Question: What is the main concern?
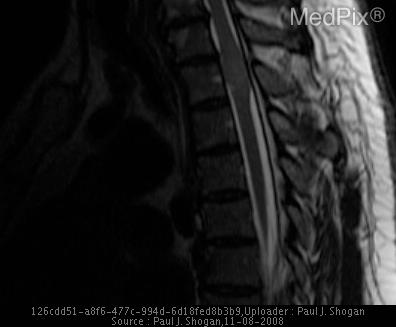
Answer: The findings suggest An intradural extramedullary mass is seen at the T2 level measuring 1.2 cm AP x 1.1 cm transverse x 1.7 cm craniocaudad. This mass causes mild compression and leftward shift of the spinal cord. Subtle hyperintense T2 signal abnormality is noted within the mass, and uniformly enhances following gadolinium DTPA. There is a no dural tail. The spinal cord is normal in signal. No neural foraminal extension is seen.. An intradural extramedullary mass is seen at the T2 level measuring 1.2 cm AP x 1.1 cm transverse x 1.7 cm craniocaudad. This mass causes mild compression and leftward shift of the spinal cord. Subtle hyperintense T2 signal abnormality is noted within the mass, and uniformly enhances following gadolinium DTPA. There is a no dural tail. The spinal cord is normal in signal. No neural foraminal extension is seen.. The patient might have a history of 56 yo male with 24 month history of gradually worsening upper back pain..